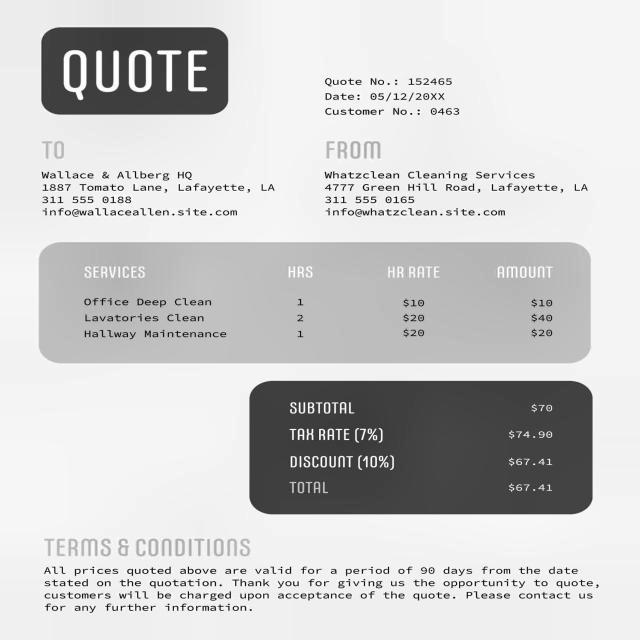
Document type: Invoice